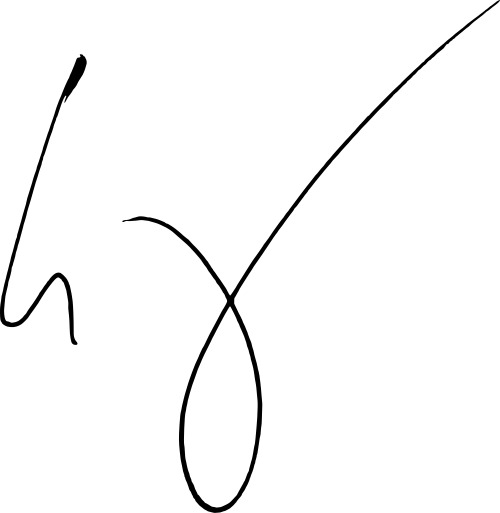
Signature of: elizabeth gilbert